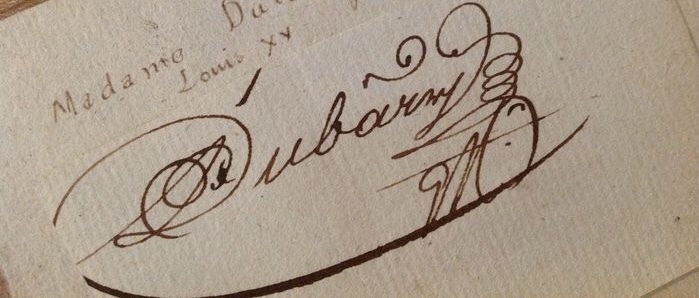
Signature of: madame du barry